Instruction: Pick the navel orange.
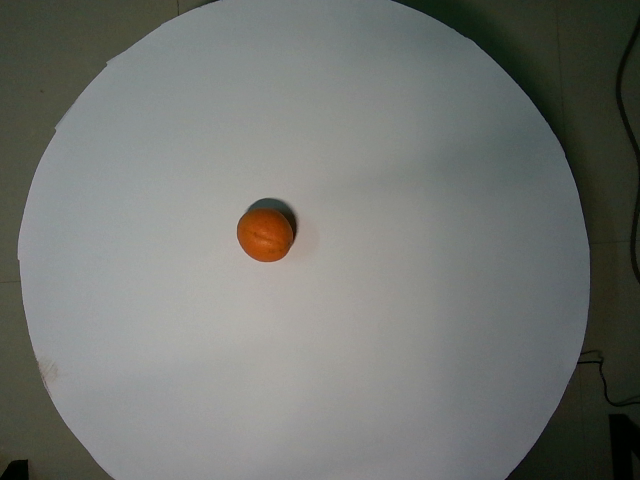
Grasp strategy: vertical